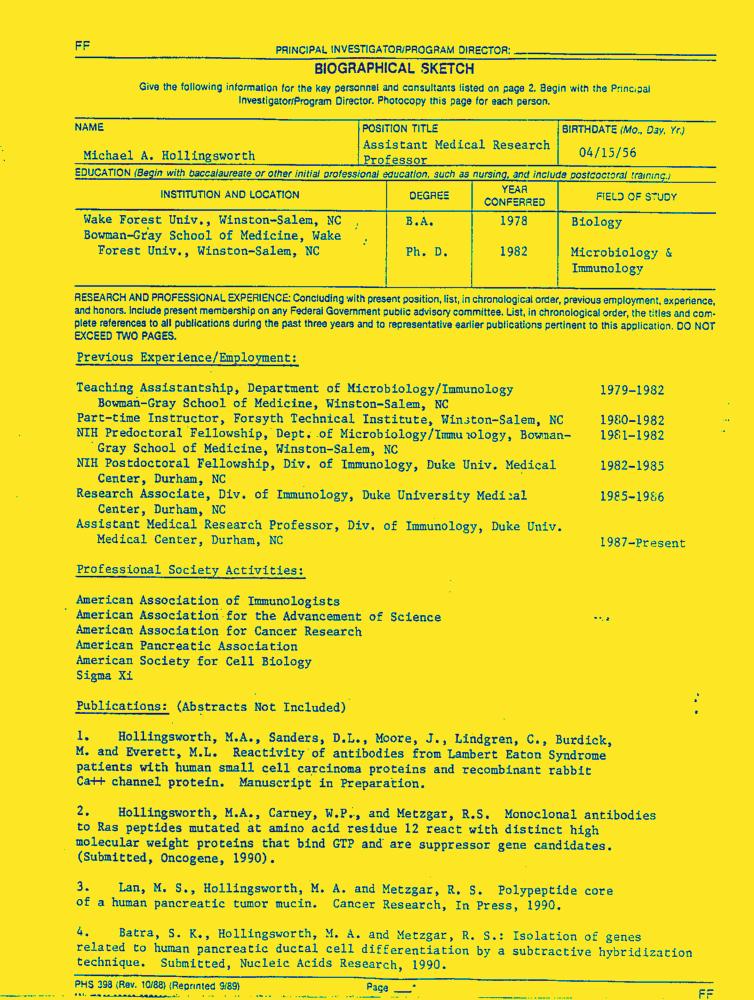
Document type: Resume-Doc